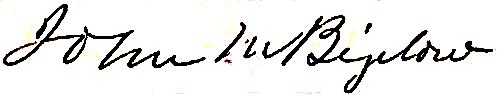
Signature of: john milton bigelow